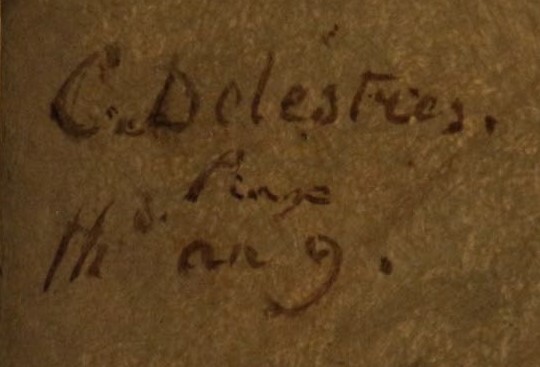
Signature of: caroline delestres